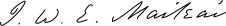
Signature of: john william elliott maikai